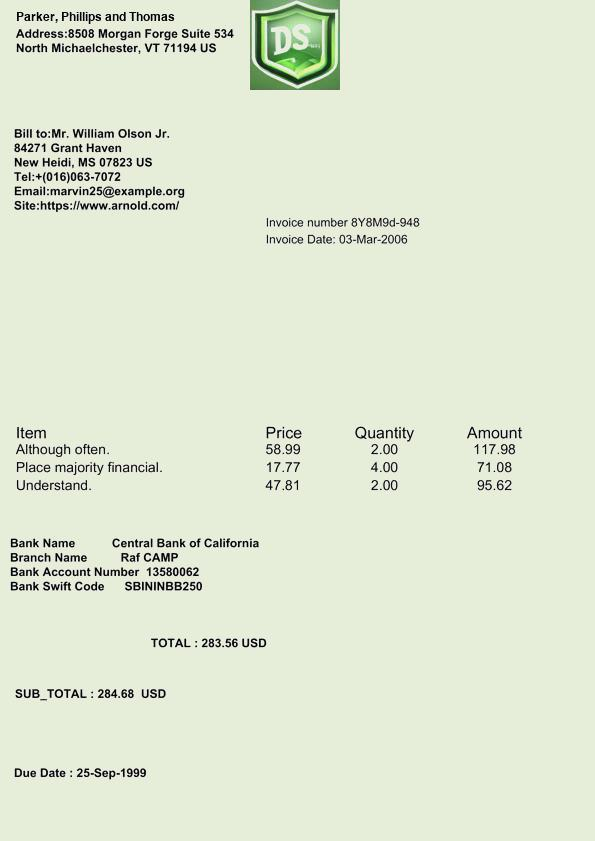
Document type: Invoice